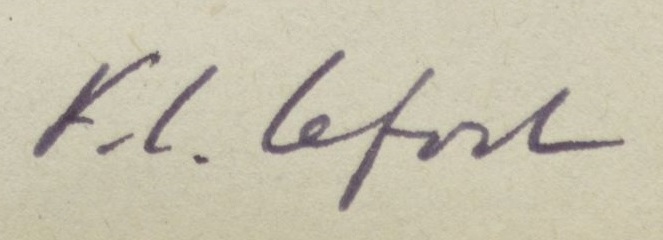
Signature of: françois léon lefort